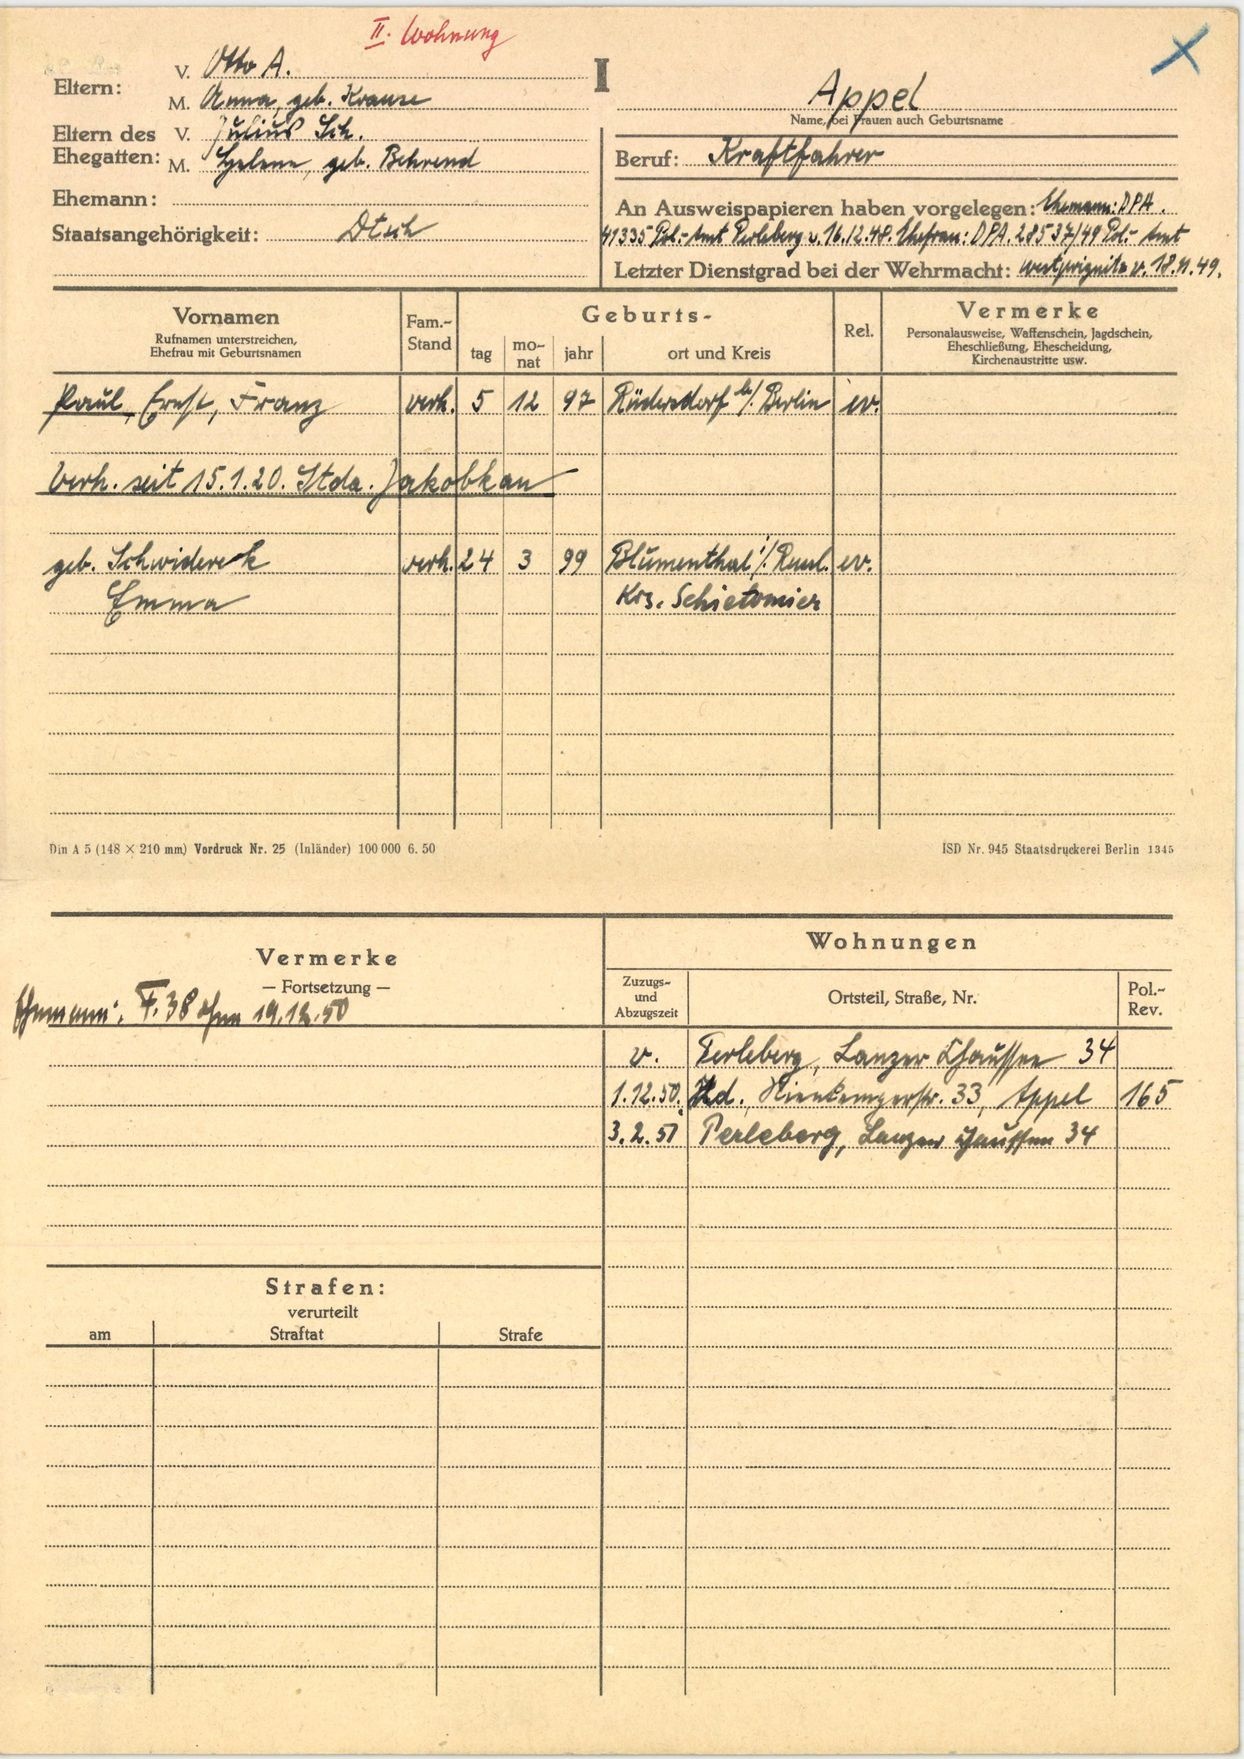
Appel